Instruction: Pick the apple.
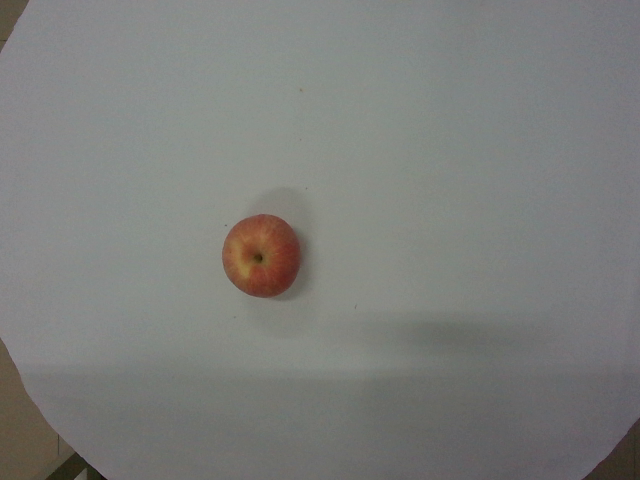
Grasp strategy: vertical